Question: What is the suspected problem?
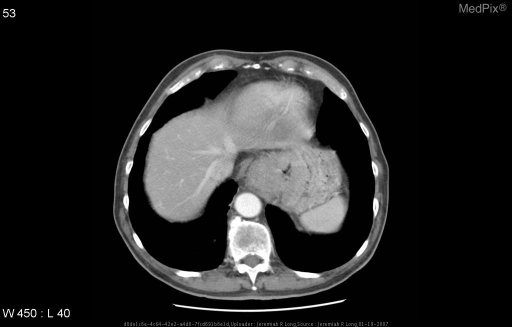
Answer: The findings suggest Axial CT images through the lower thorax and upper abdomen following the administration of oral and IV contrast material demonstrate a segment of significant circumferential wall thickening and lumenal narrowing involving the distal third of the esophagus and the proximal aspect of the stomach. There is associated lymphadenopathy.

PET/CT fusion images in axial, sagital and coronal planes deomstrate focal increased FDG-18 metabolism in the region of wall thickening identified on the CT scan with a maximum SUV of 11.6.. Axial CT images through the lower thorax and upper abdomen following the administration of oral and IV contrast material demonstrate a segment of significant circumferential wall thickening and lumenal narrowing involving the distal third of the esophagus and the proximal aspect of the stomach.. The patient might have a history of 79 year old male presents with dysphagia..